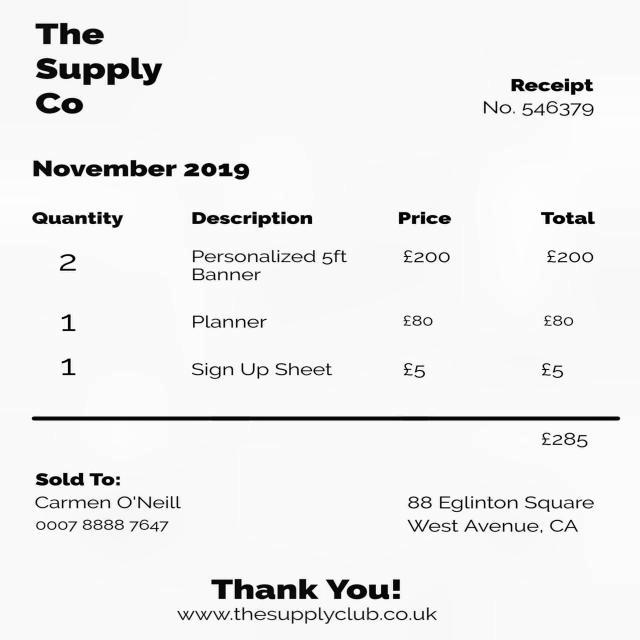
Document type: Invoice